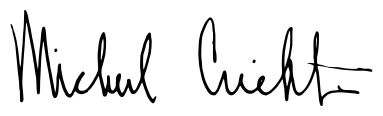
Signature of: michael crichton